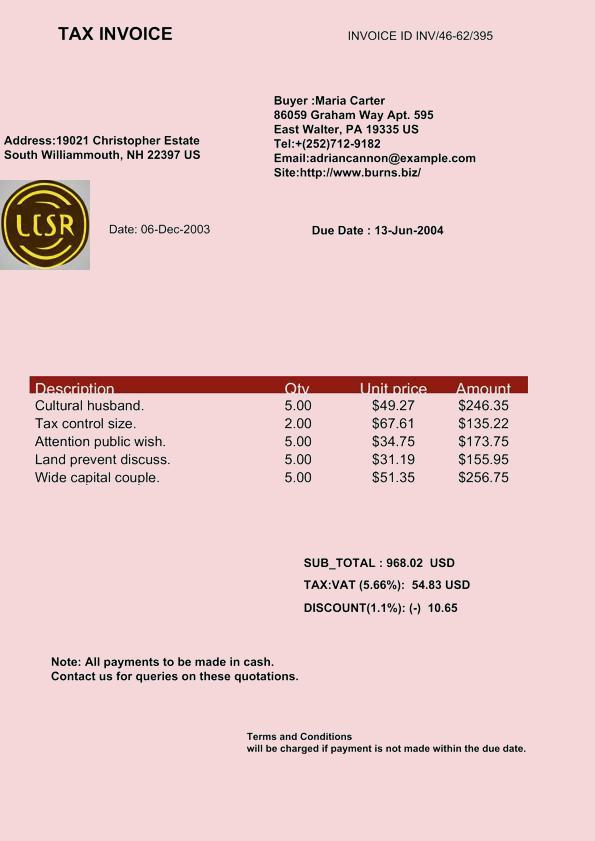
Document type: Invoice